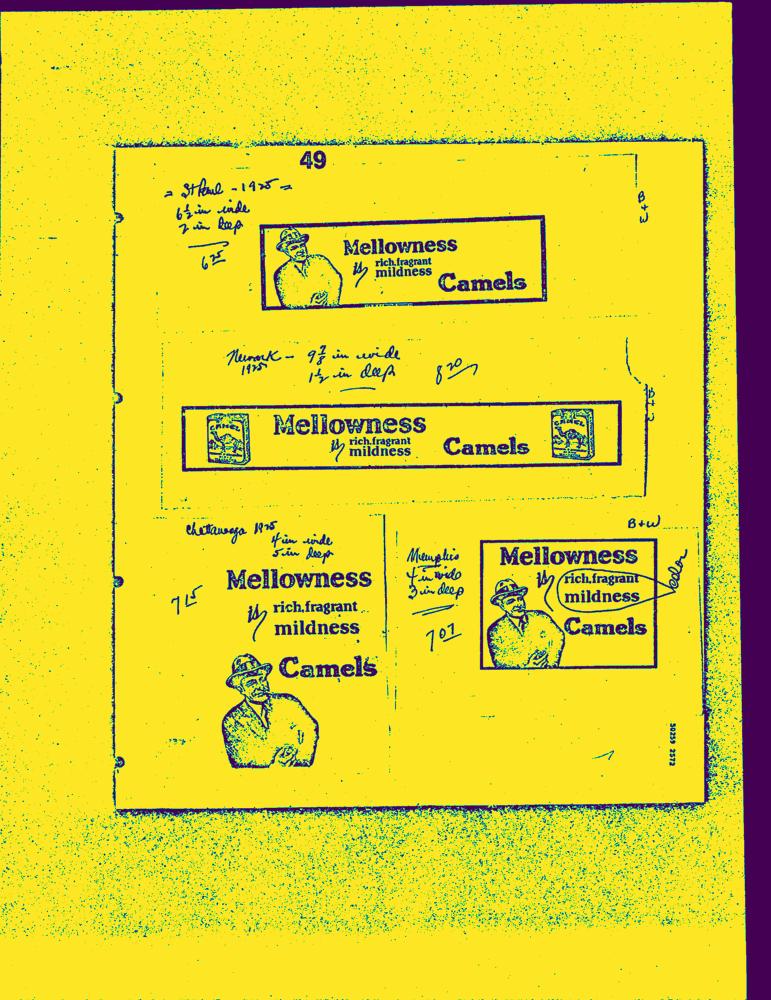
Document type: AD